Question: What type of tax is indicated in the document, personal property or real estate?
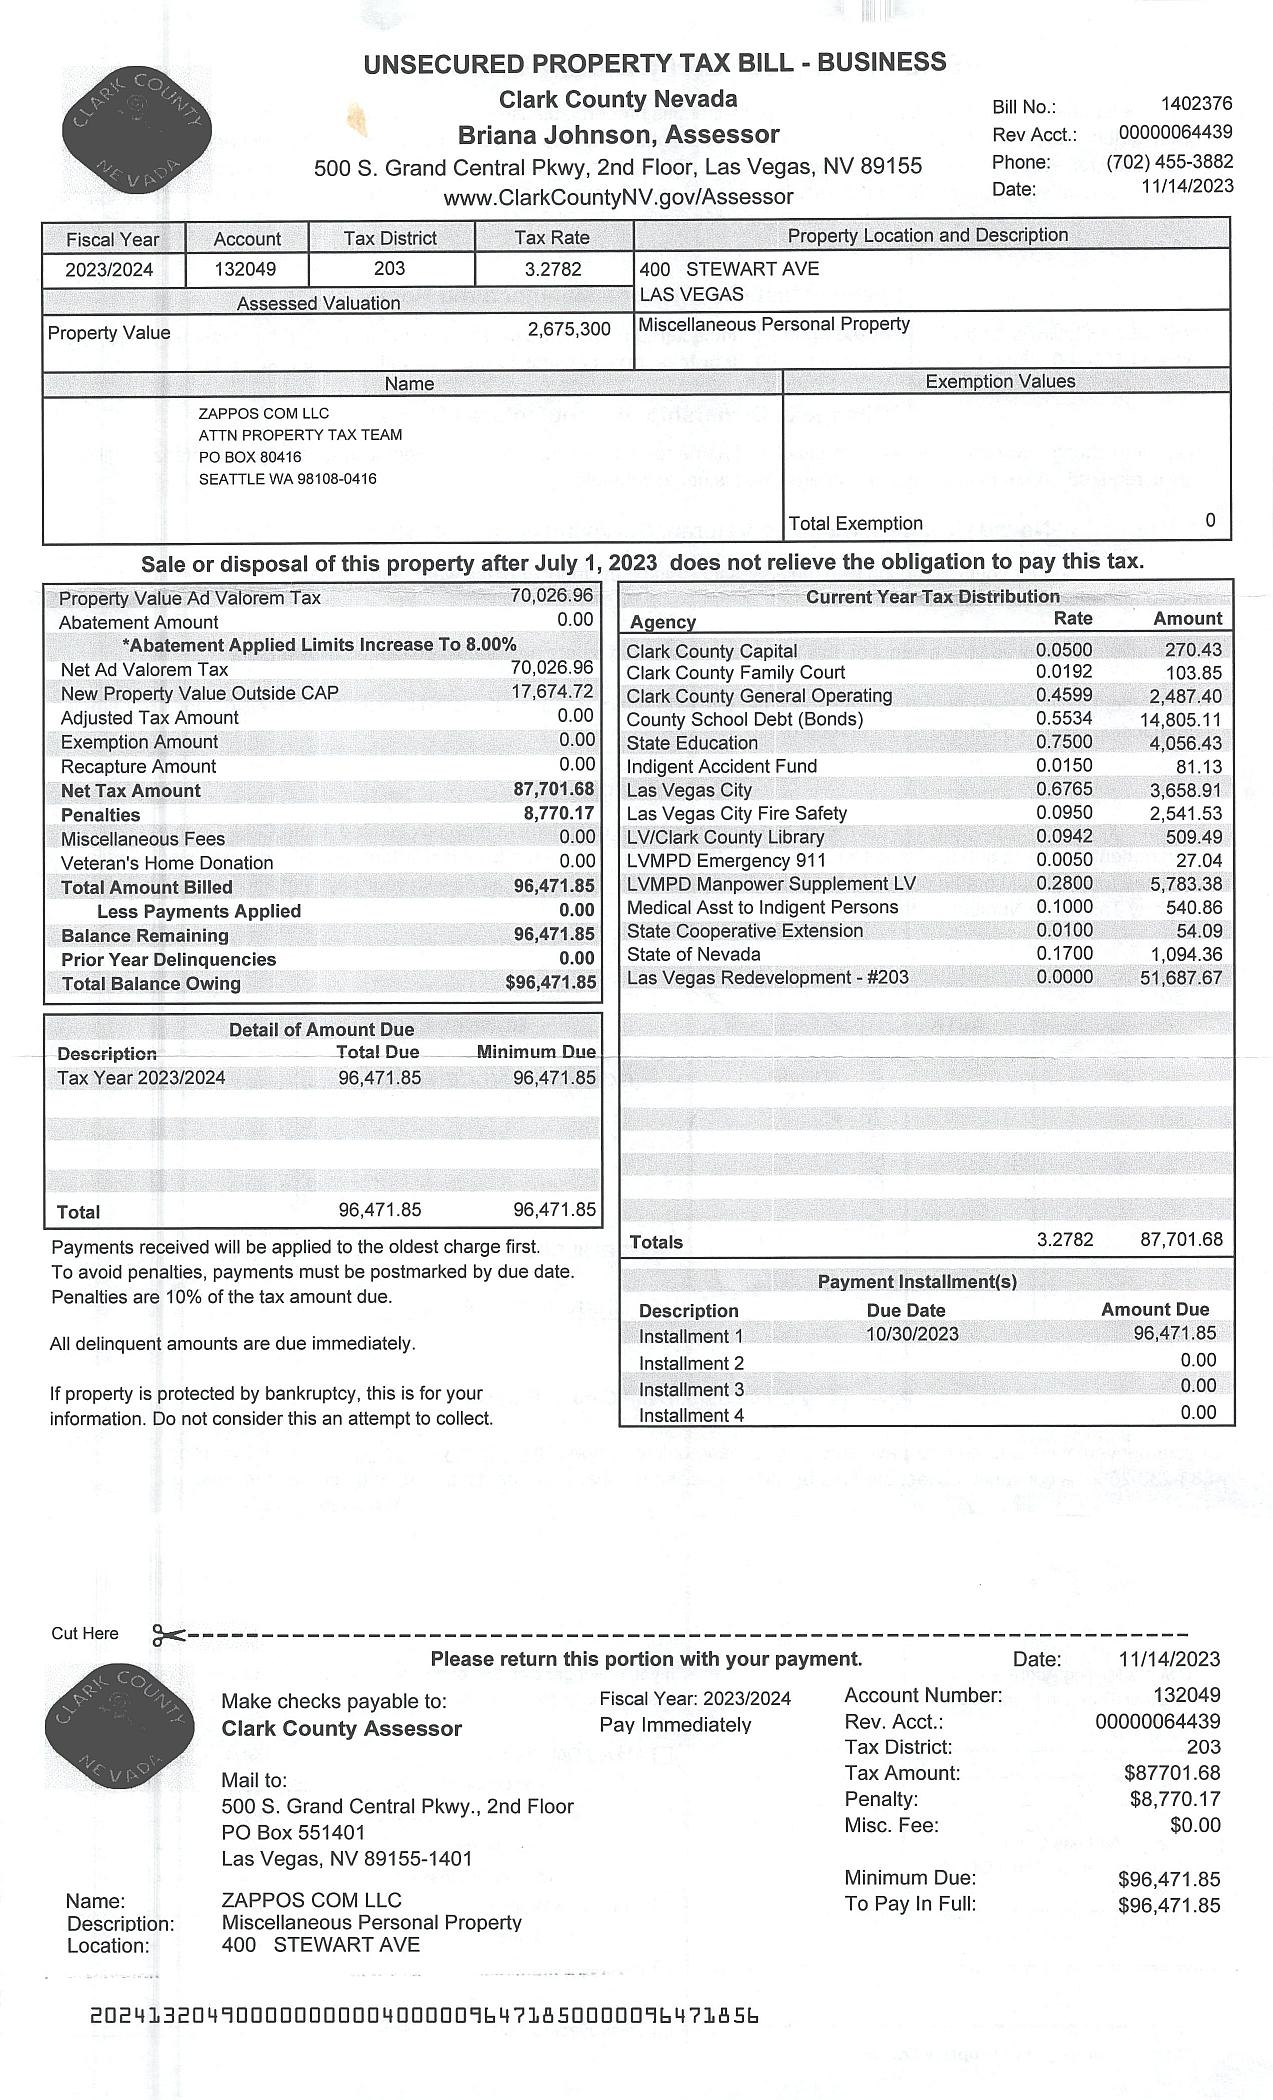
Answer: "Personal Property"